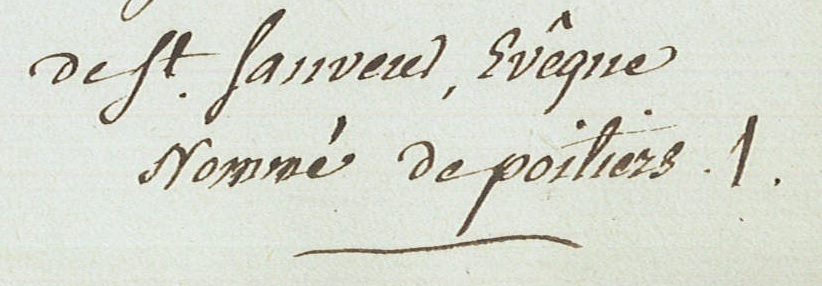
Signature of: sylvestre antoine bragouse de saint sauveur